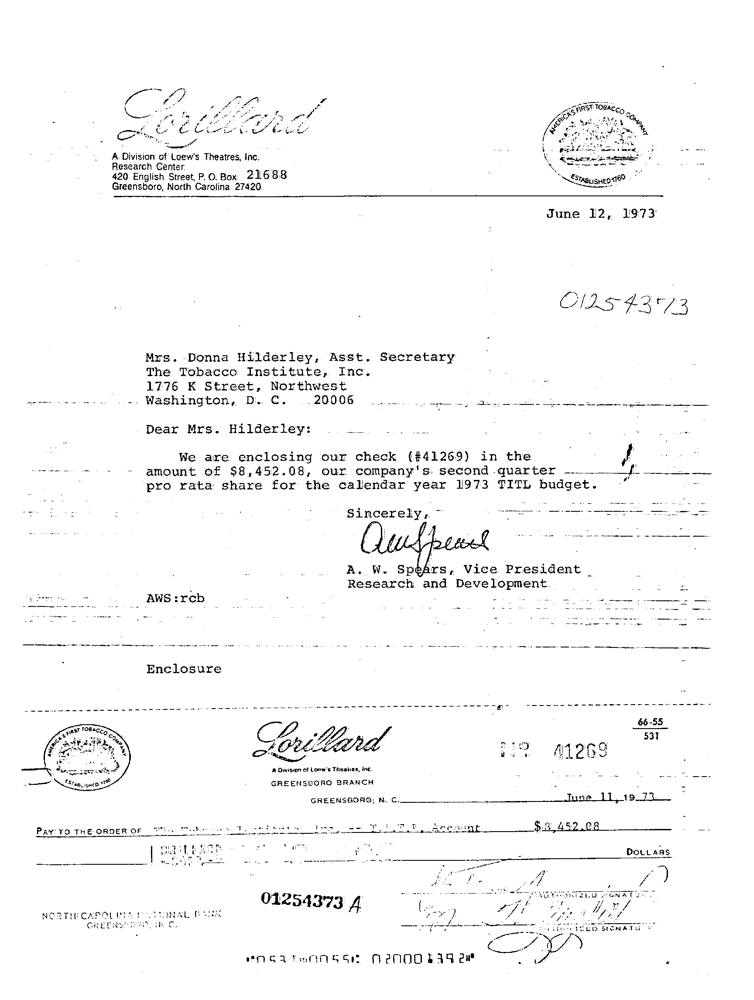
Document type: Invoice